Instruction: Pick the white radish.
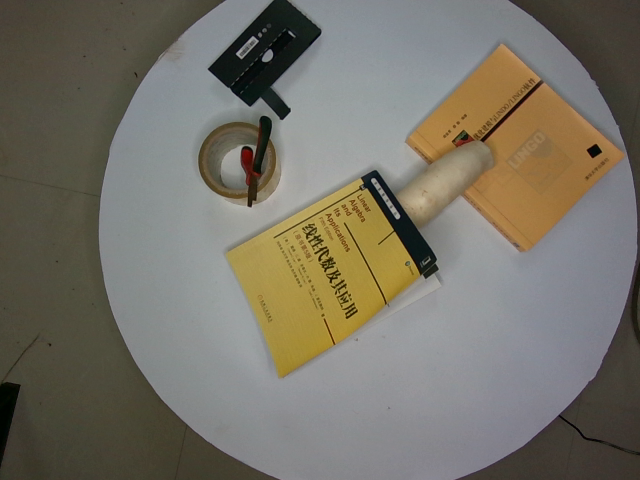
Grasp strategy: vertical